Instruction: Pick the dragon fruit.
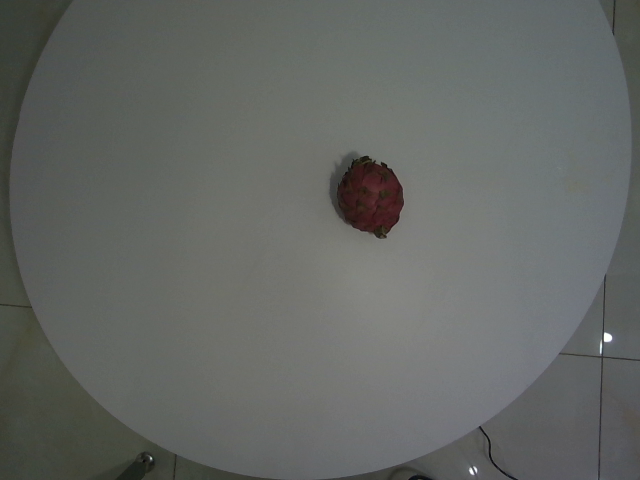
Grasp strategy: vertical